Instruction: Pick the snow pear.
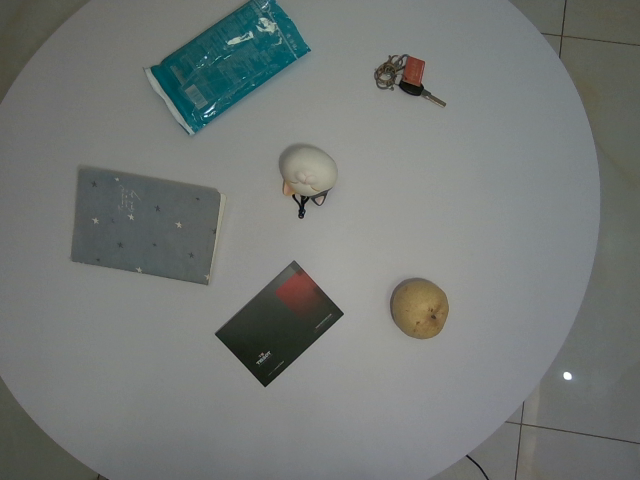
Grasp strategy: vertical